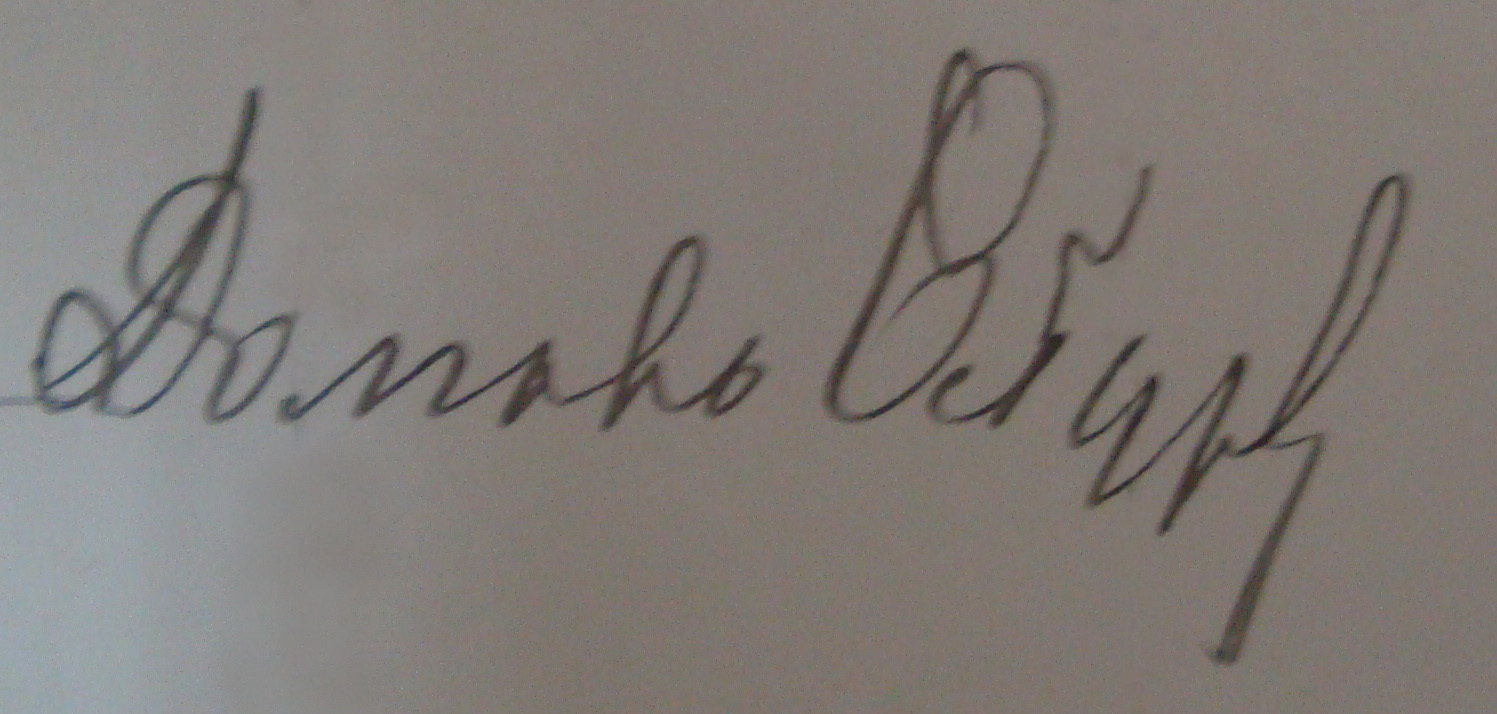
Signature of: aleksandr dolgovo saburov